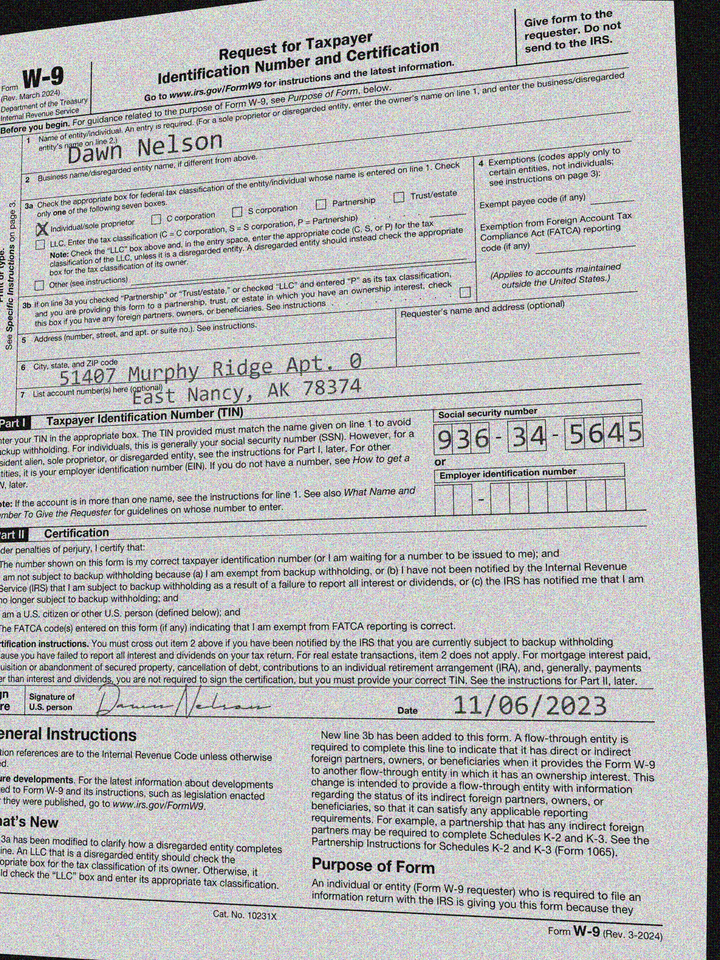
adr1: 51407 Murphy Ridge Apt. 056
adr2: East Nancy, AK 78374
cbx: yes
ssn: 936345645
enm: Dawn Nelson
sdt: 11/06/2023